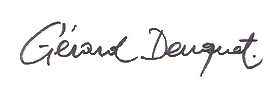
Signature of: q54301340